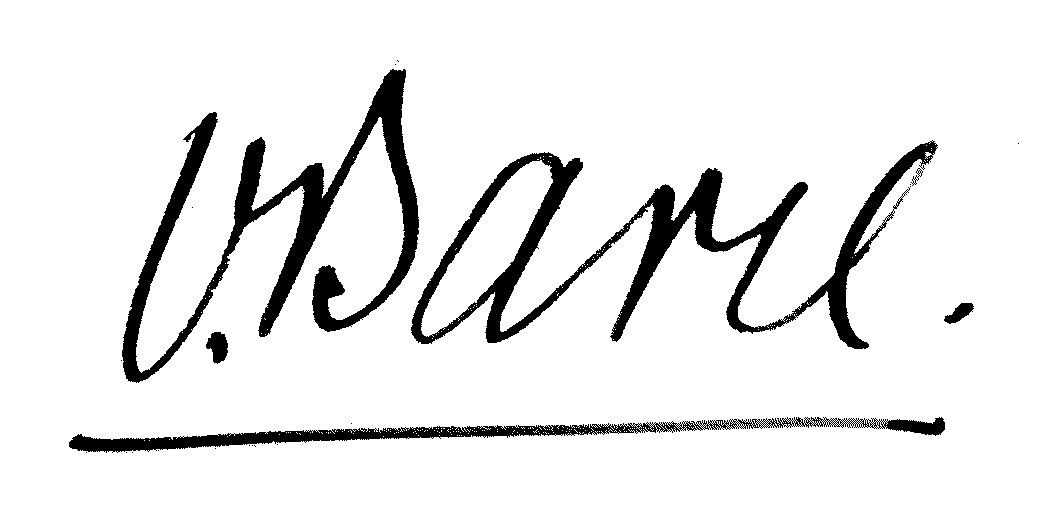
Signature of: virgile barel